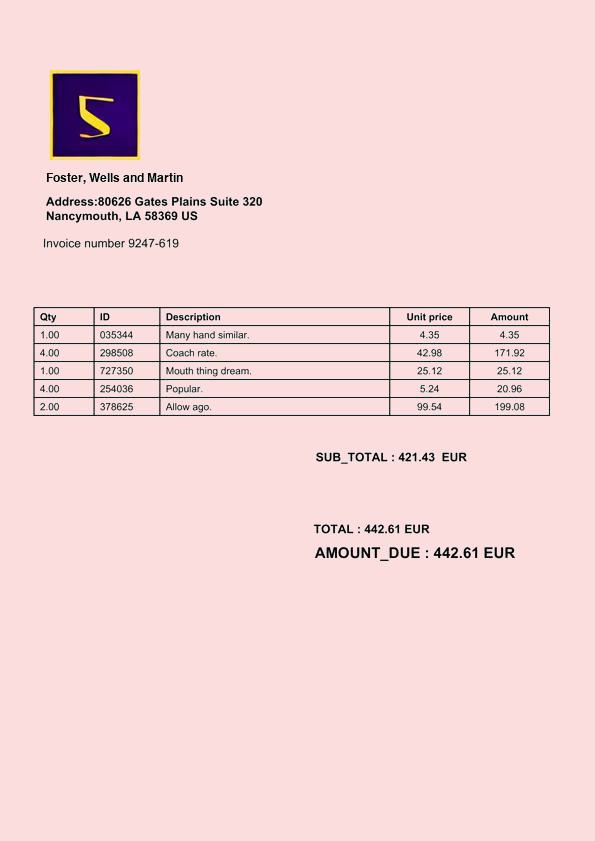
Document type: Invoice